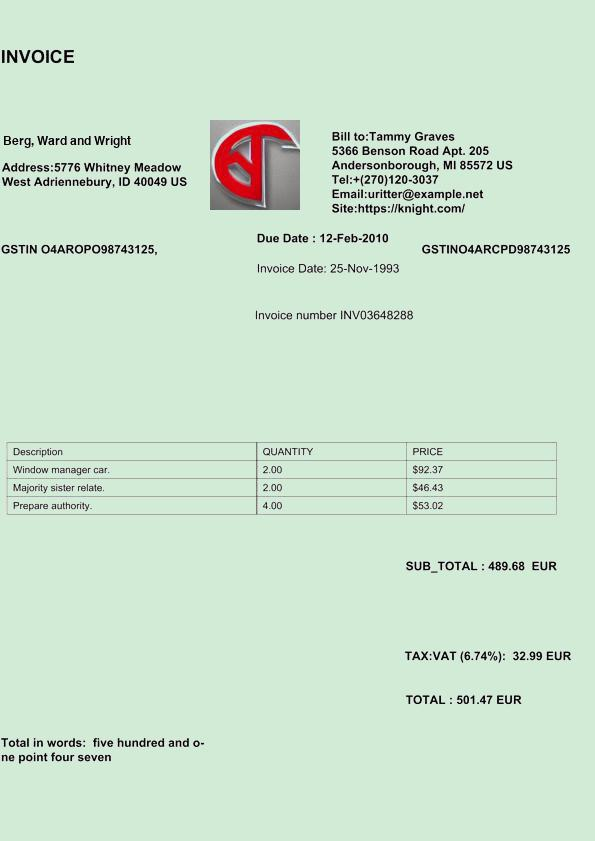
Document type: Invoice